Question: What is the name of the tenant mentioned in the document?
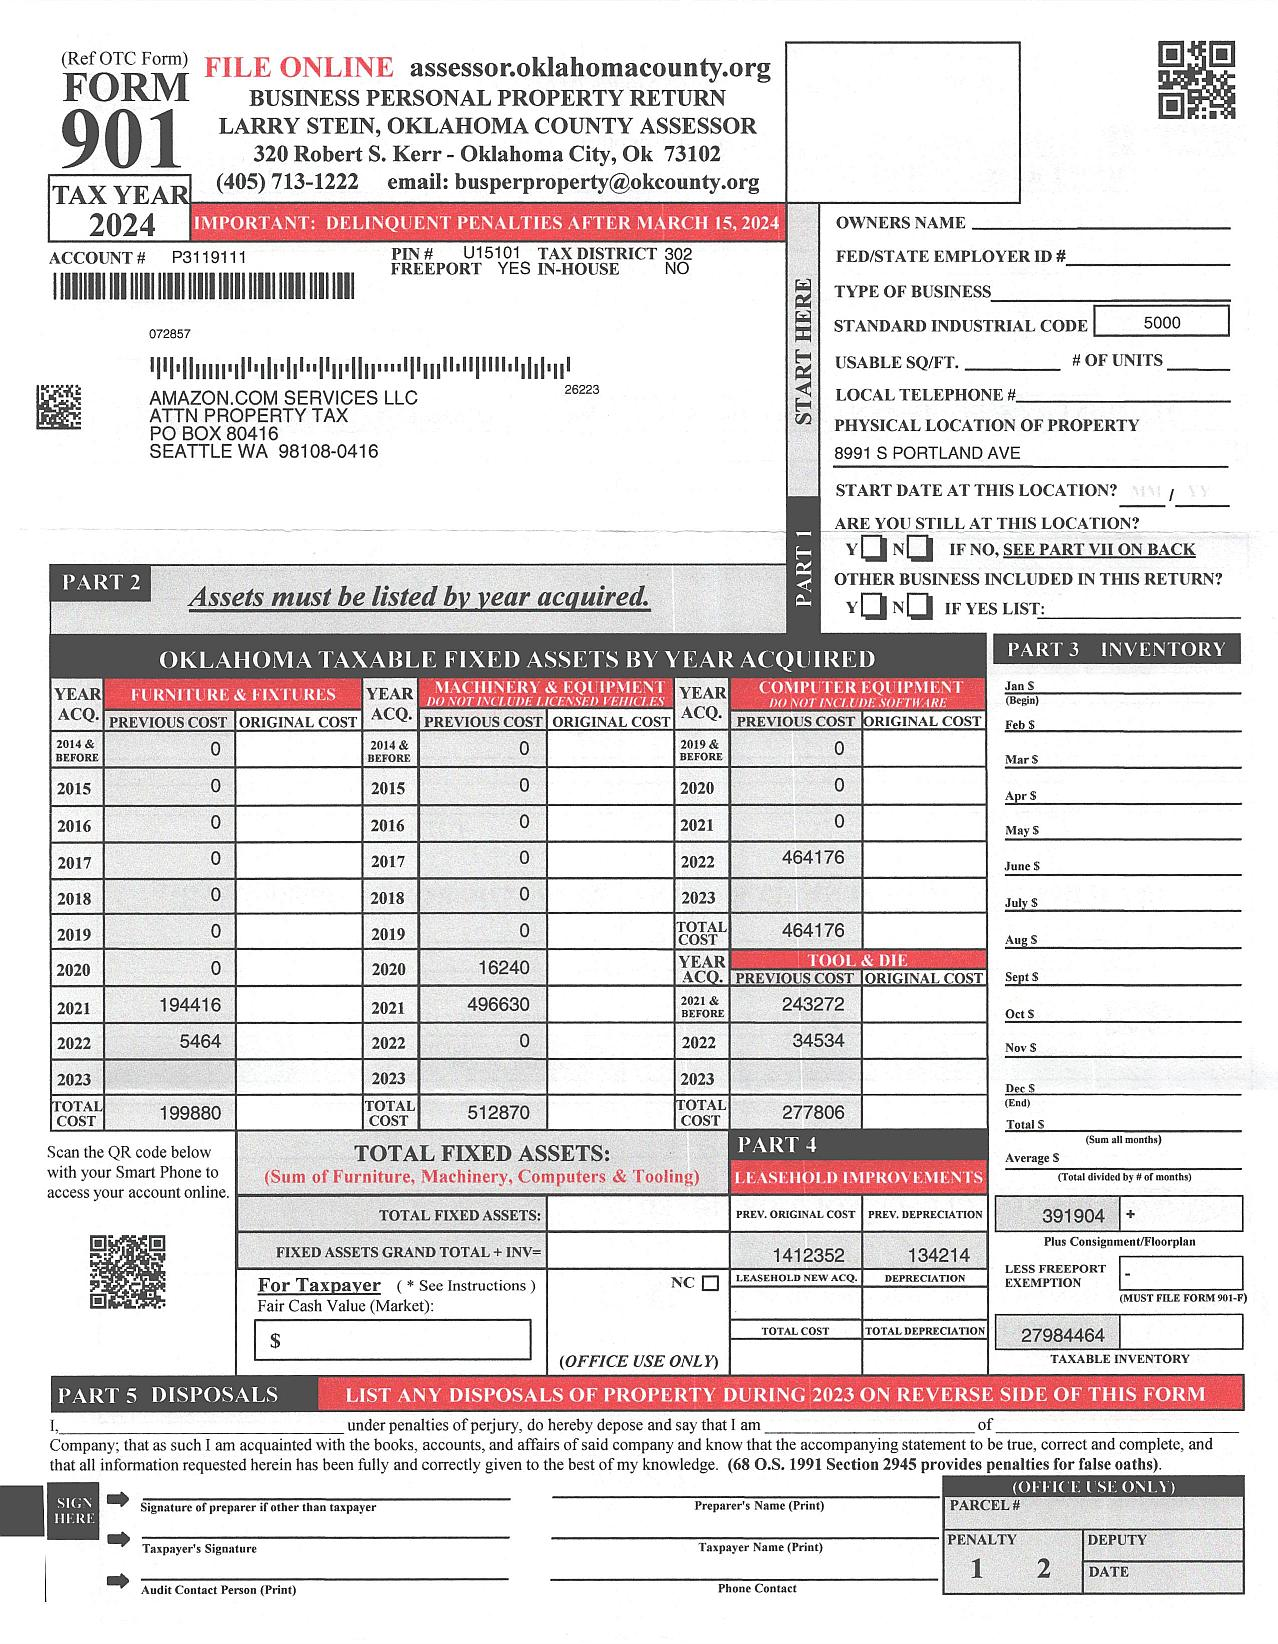
Answer: "Amazon.com Services LLC"